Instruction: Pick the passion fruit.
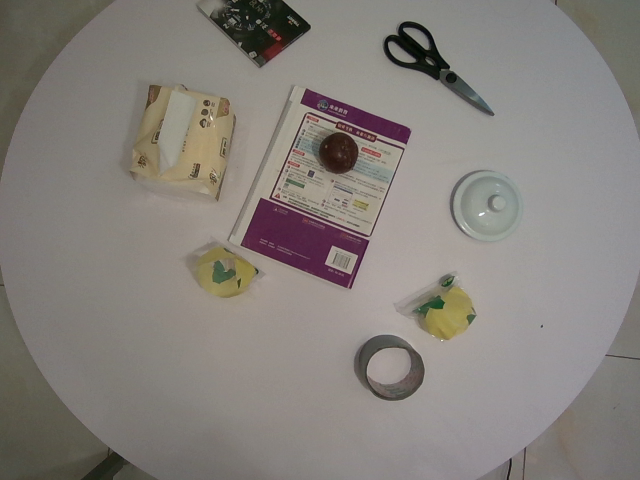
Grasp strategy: vertical